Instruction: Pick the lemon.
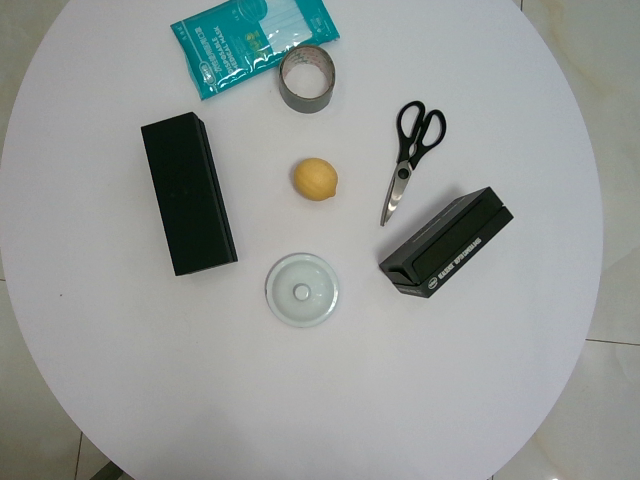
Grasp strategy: vertical